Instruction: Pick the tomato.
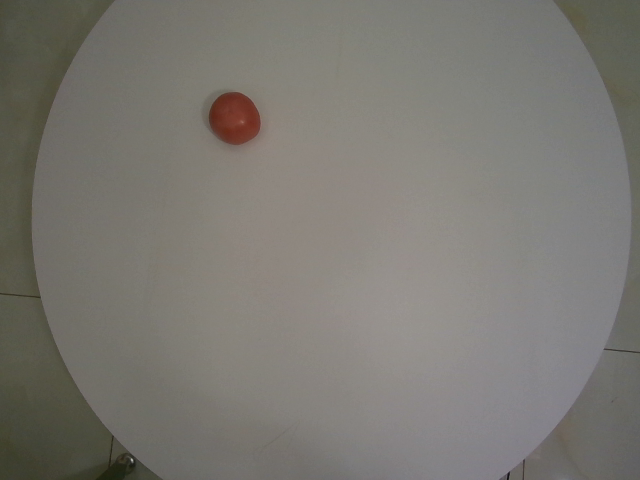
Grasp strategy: vertical